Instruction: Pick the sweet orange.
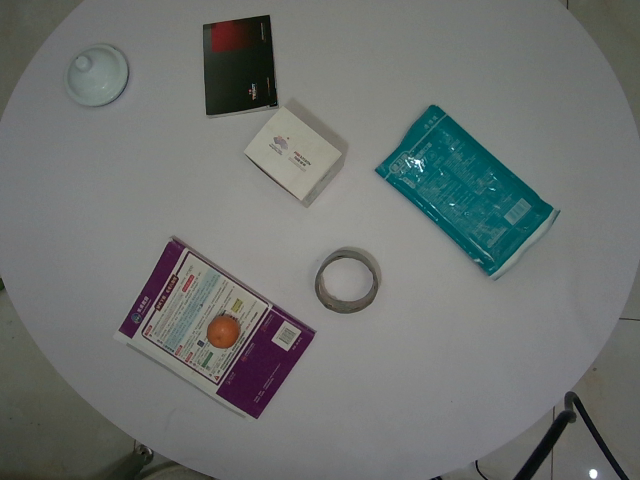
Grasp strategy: vertical